Question: What is the earliest payment due date mentioned in the document?
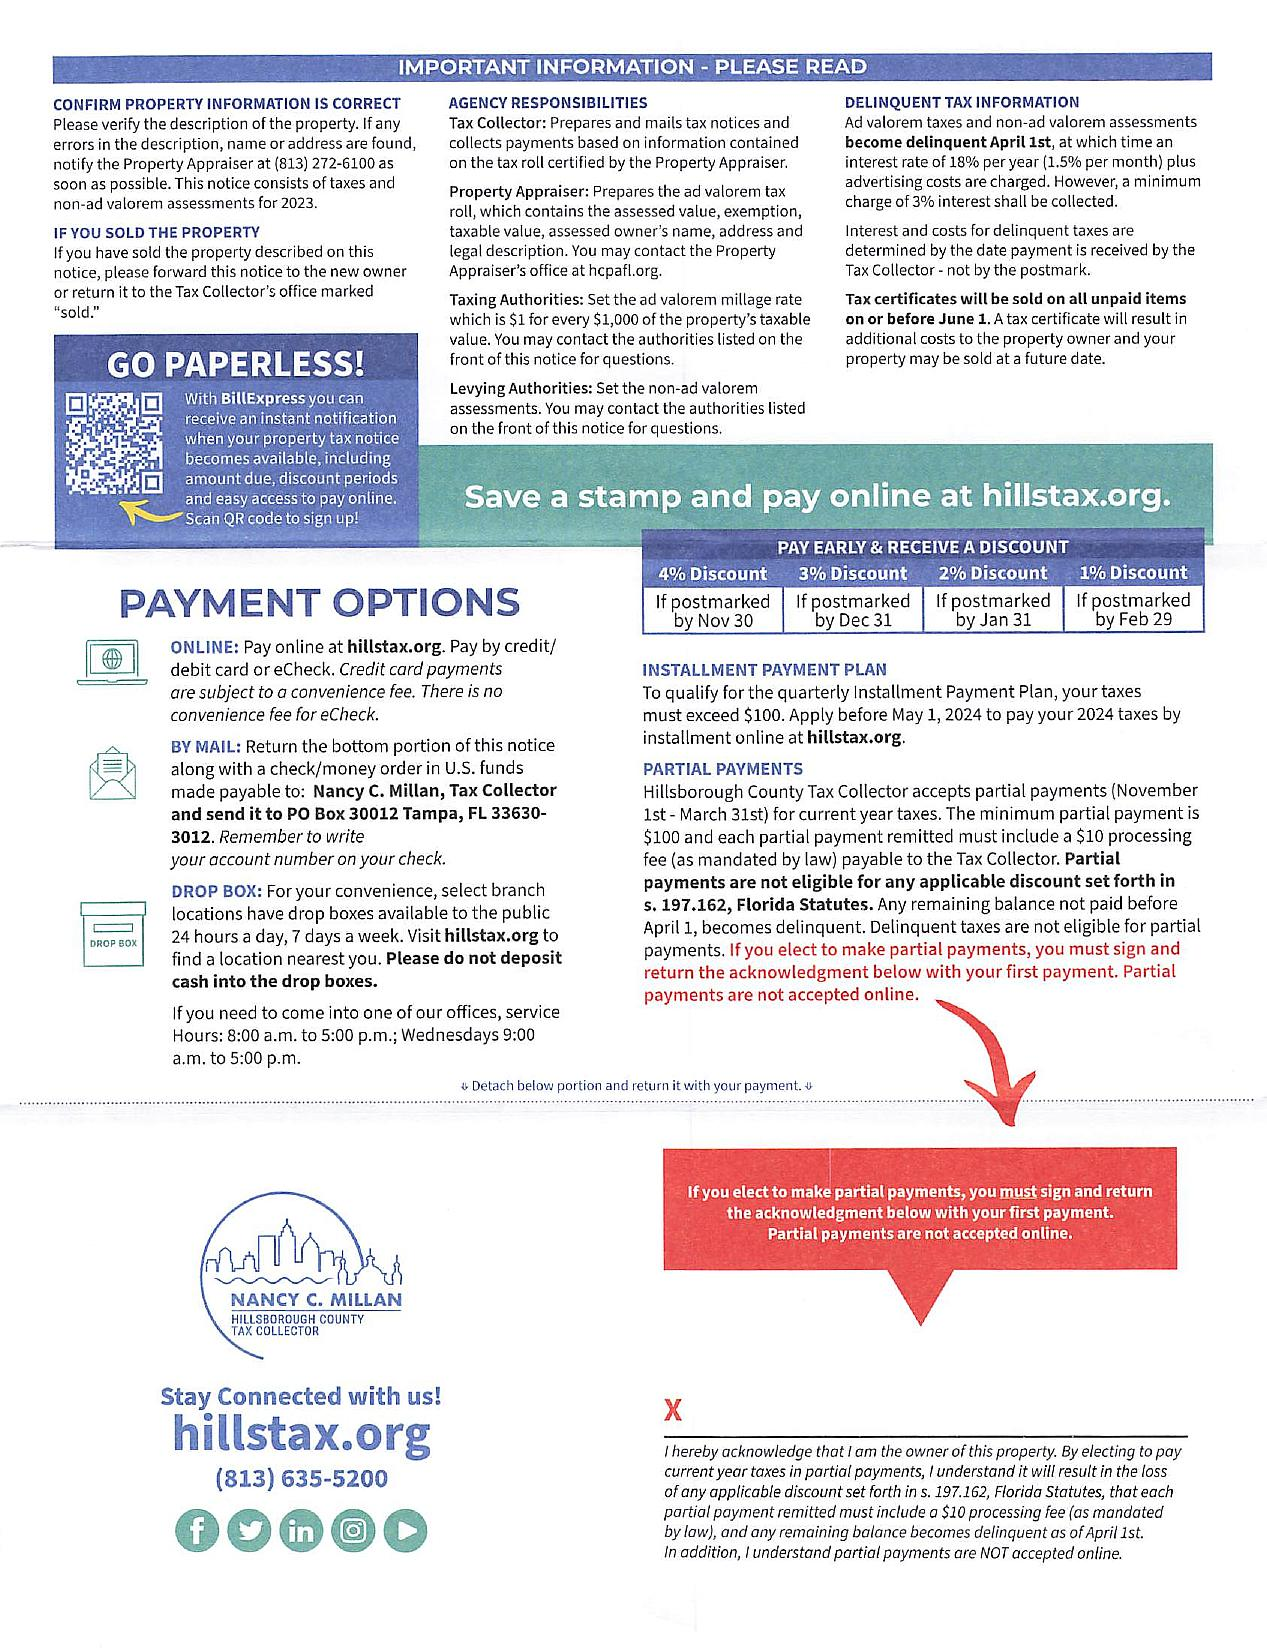
Answer: "30-Nov"